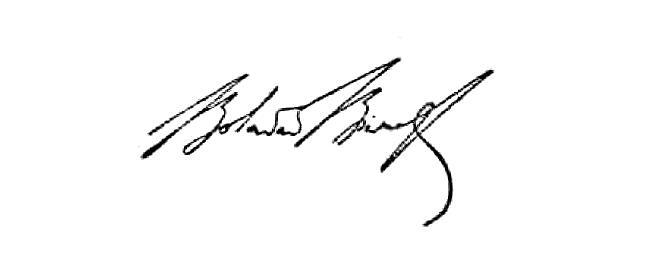
Signature of: bolesław bierut